Question: Can you provide the account number mentioned in the document?
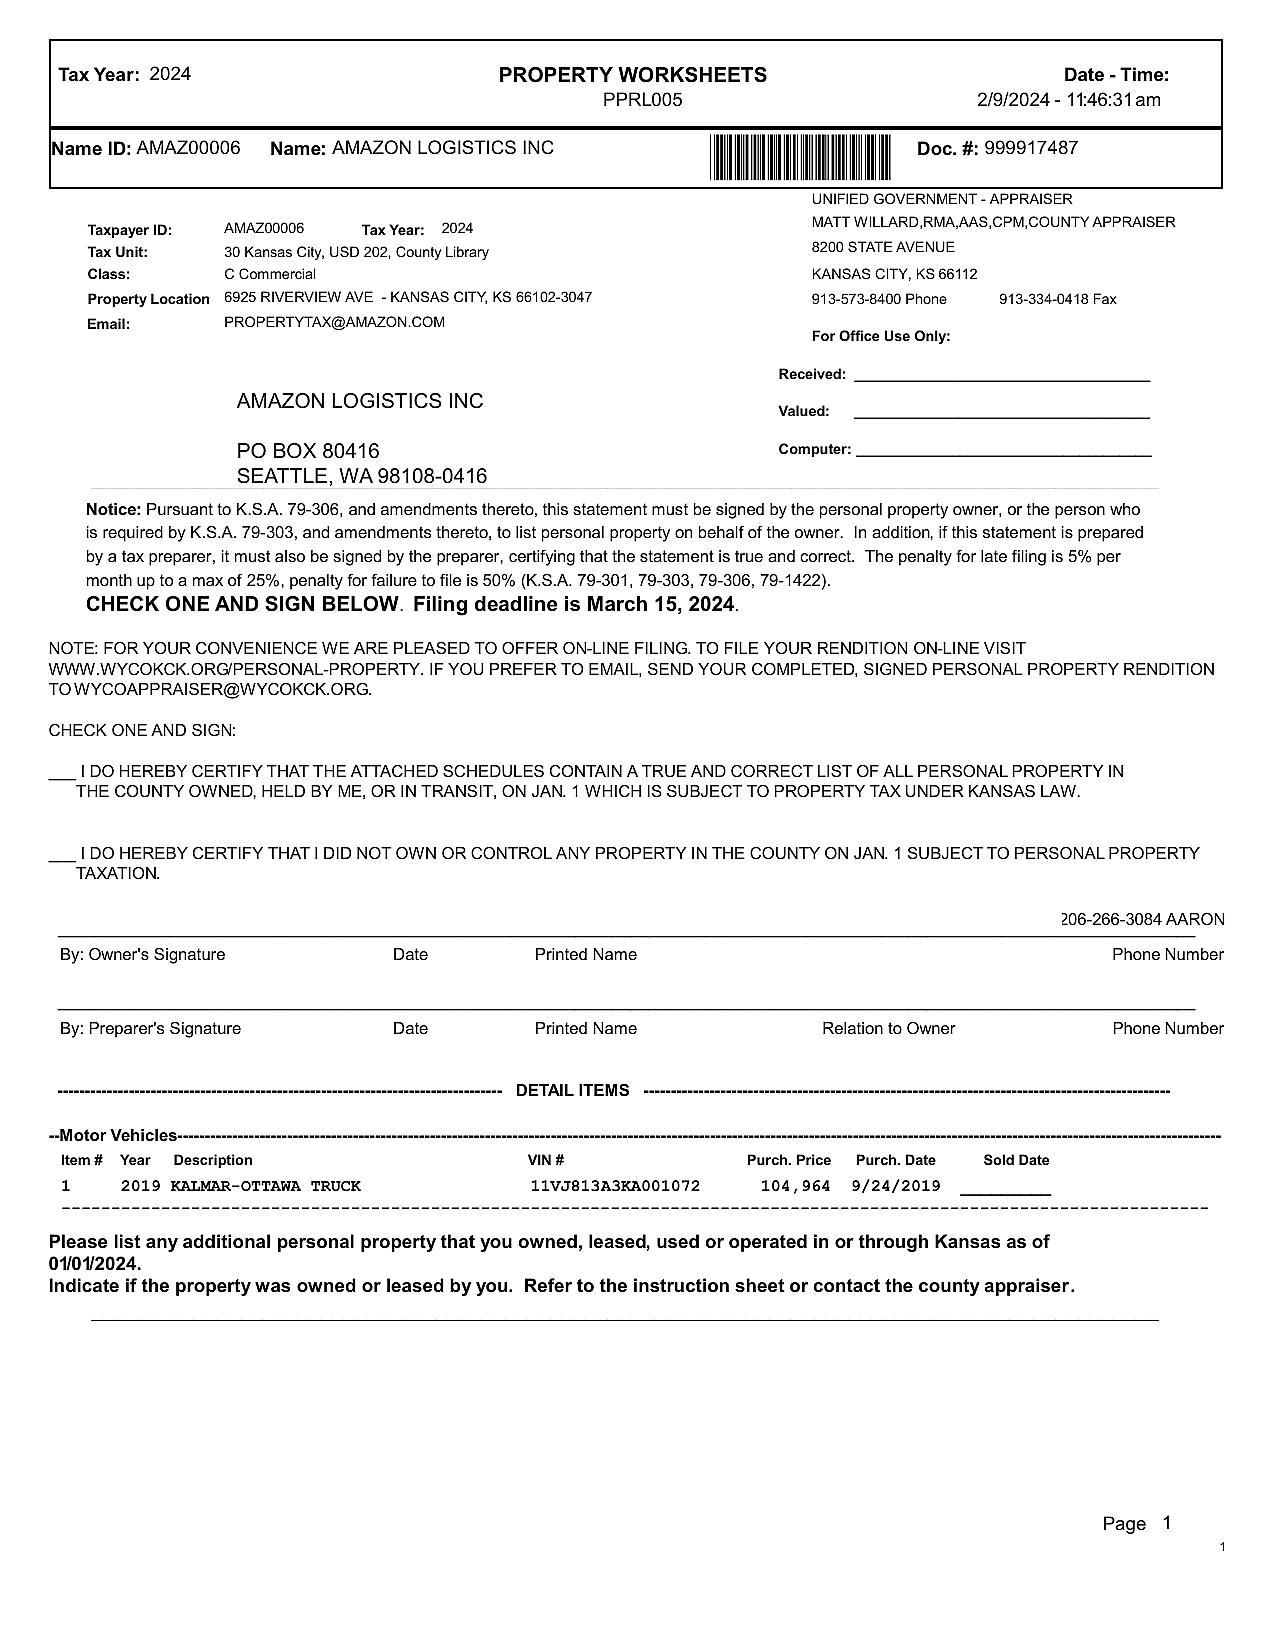
Answer: "AMA200006"